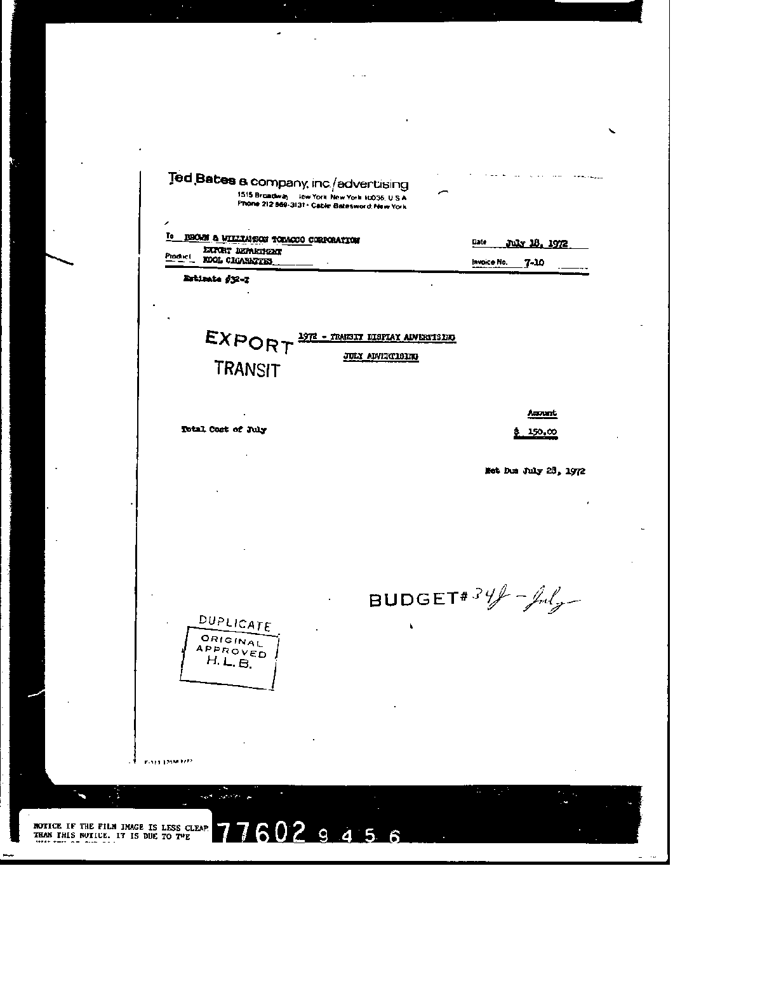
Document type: Invoice